Question: What is the filing due date as per the document?
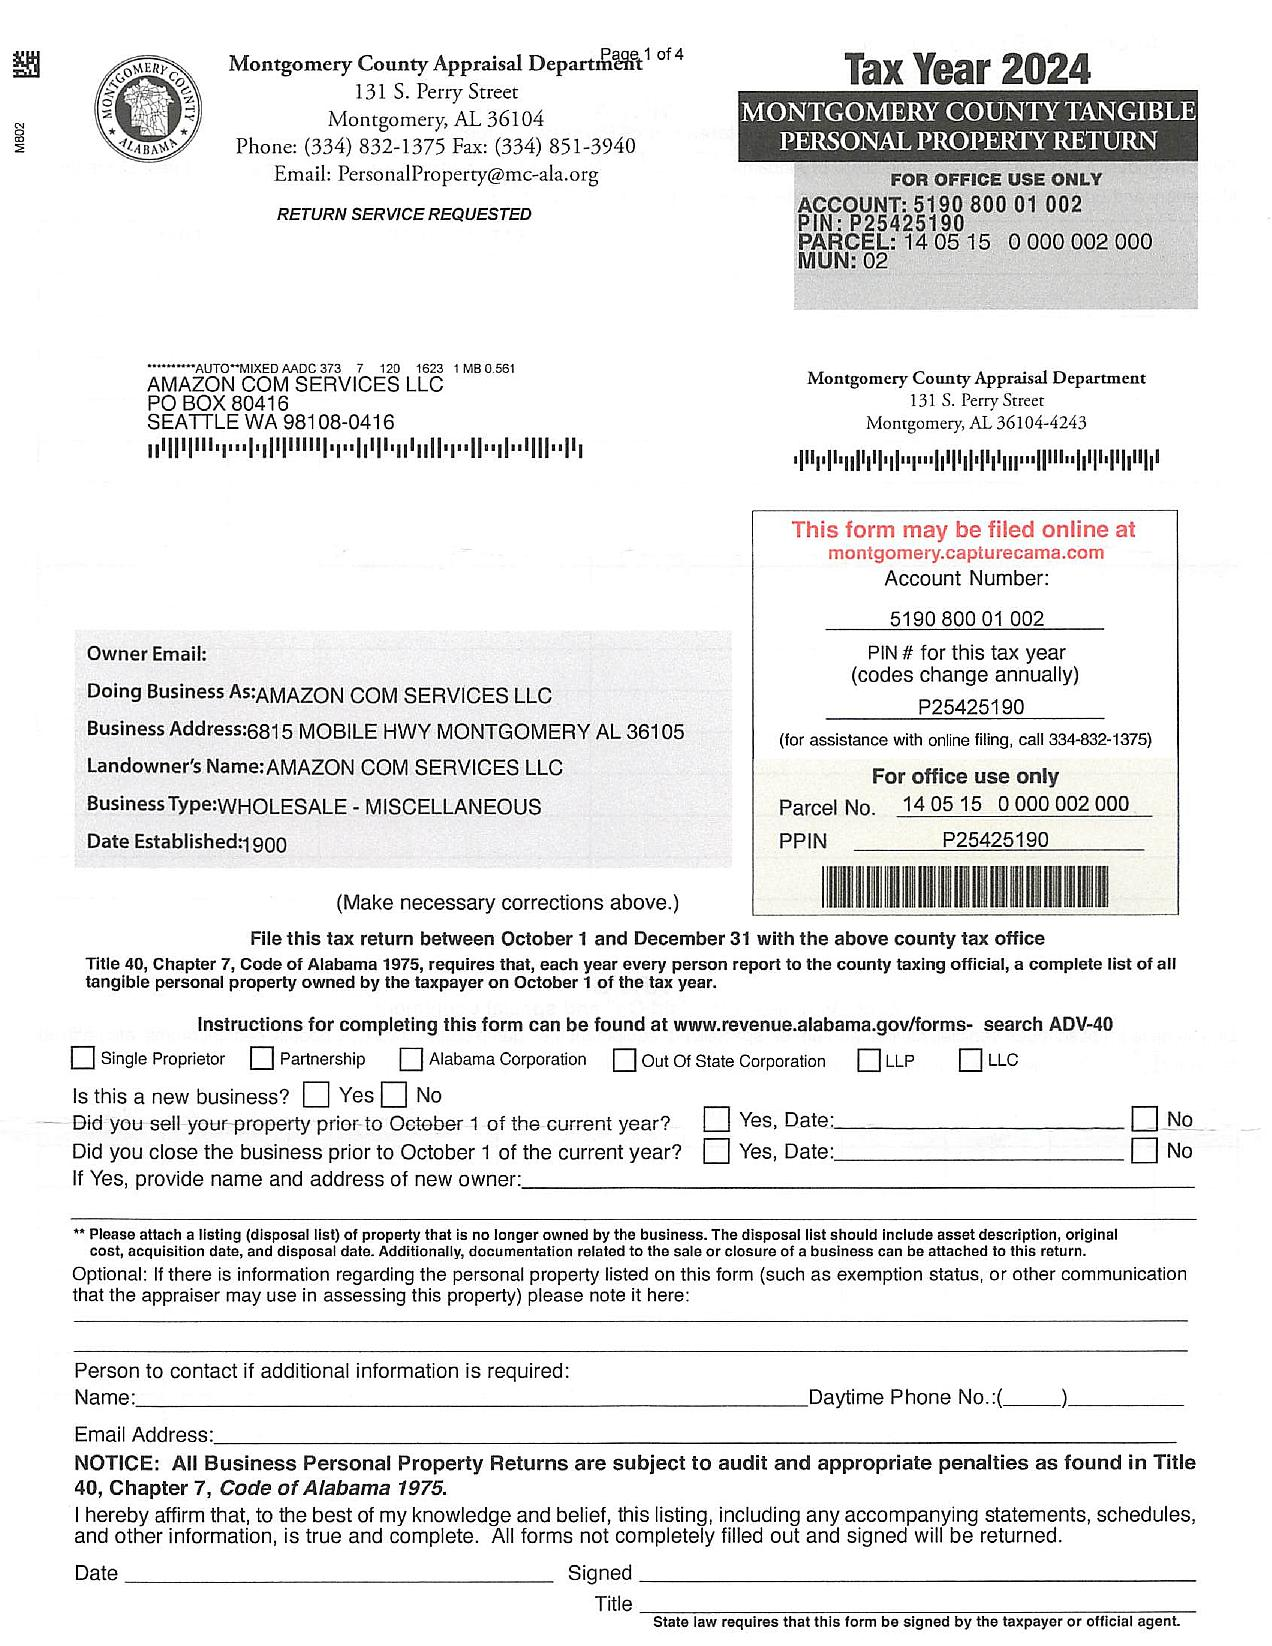
Answer: "31-Dec"